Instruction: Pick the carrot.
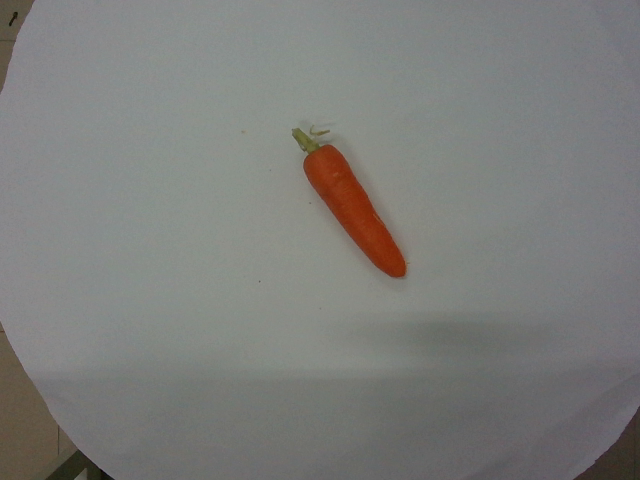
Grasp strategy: vertical